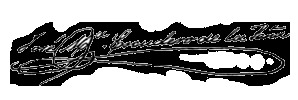
Signature of: josé maría escudero de la peña